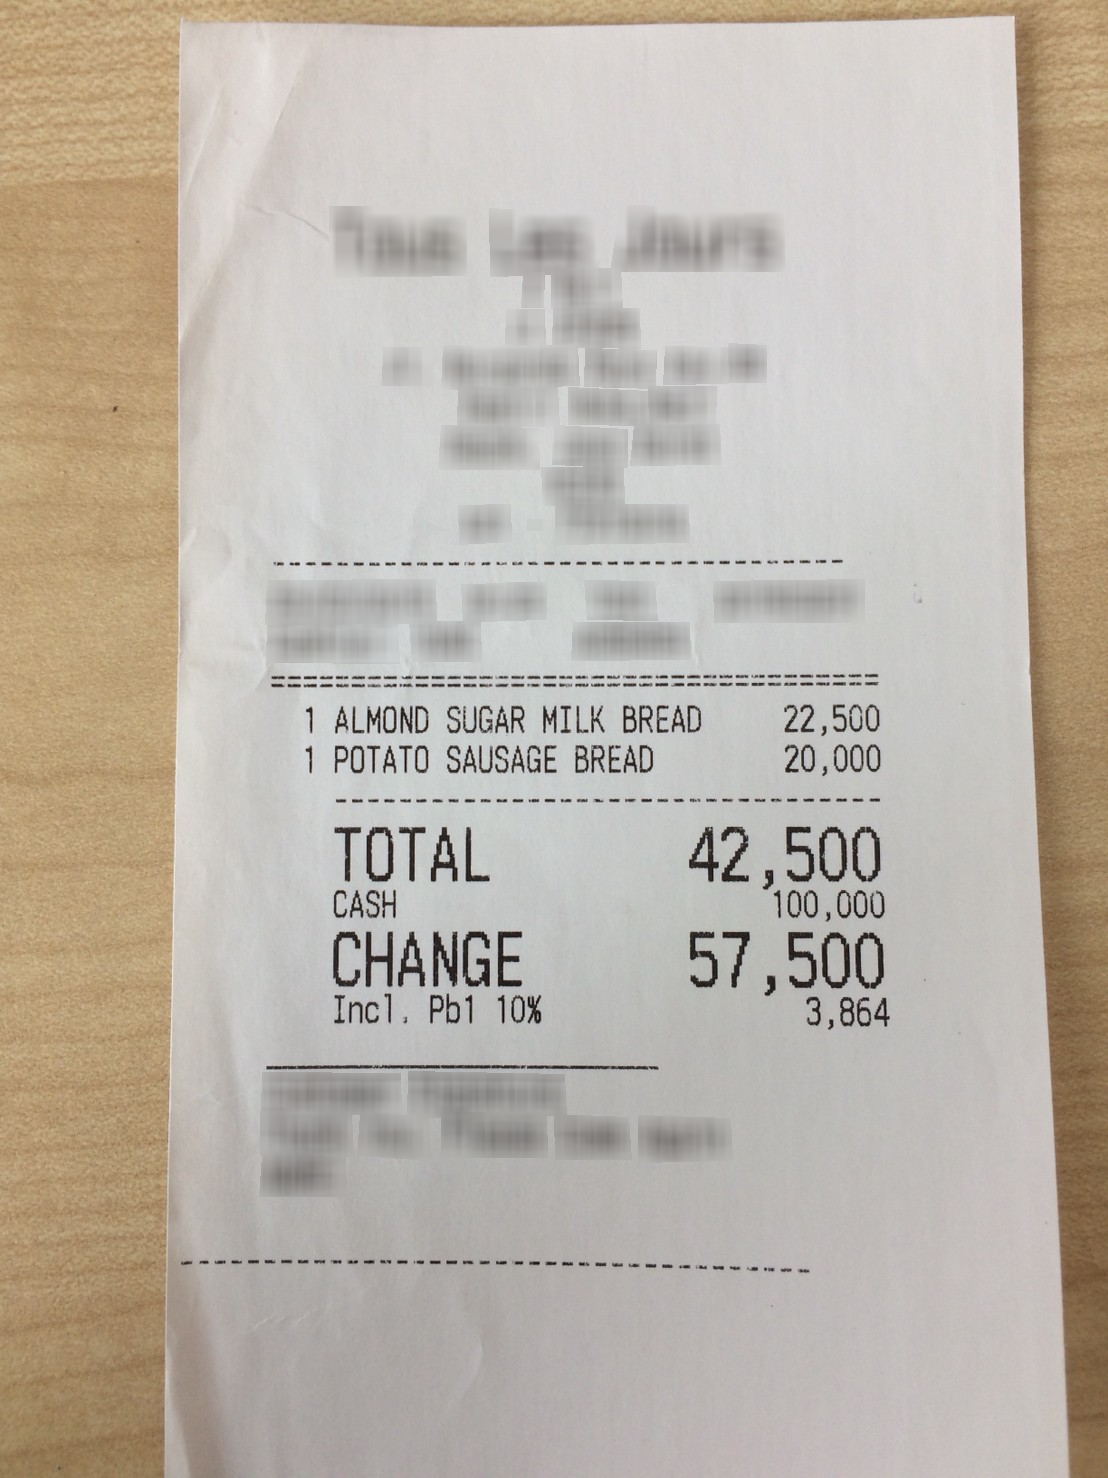
Number of items: 2
Tax: 3,864
Total: 42,500
OCR text regions:
text: Incl,
text: Pb1
text: 10%
text: 3,864
text: 1
text: ALMOND
text: SUGAR
text: MILK
text: BREAD
text: 22,500
text: 1
text: POTATO
text: SAUSAGE
text: BREAD
text: 20,000
text: TOTAL
text: 42,500
text: CASH
text: 100,000
text: CHANGE
text: 57,500